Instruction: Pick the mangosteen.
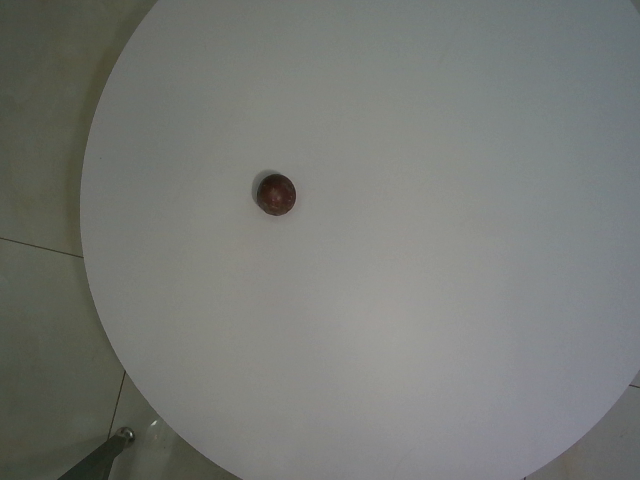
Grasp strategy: vertical